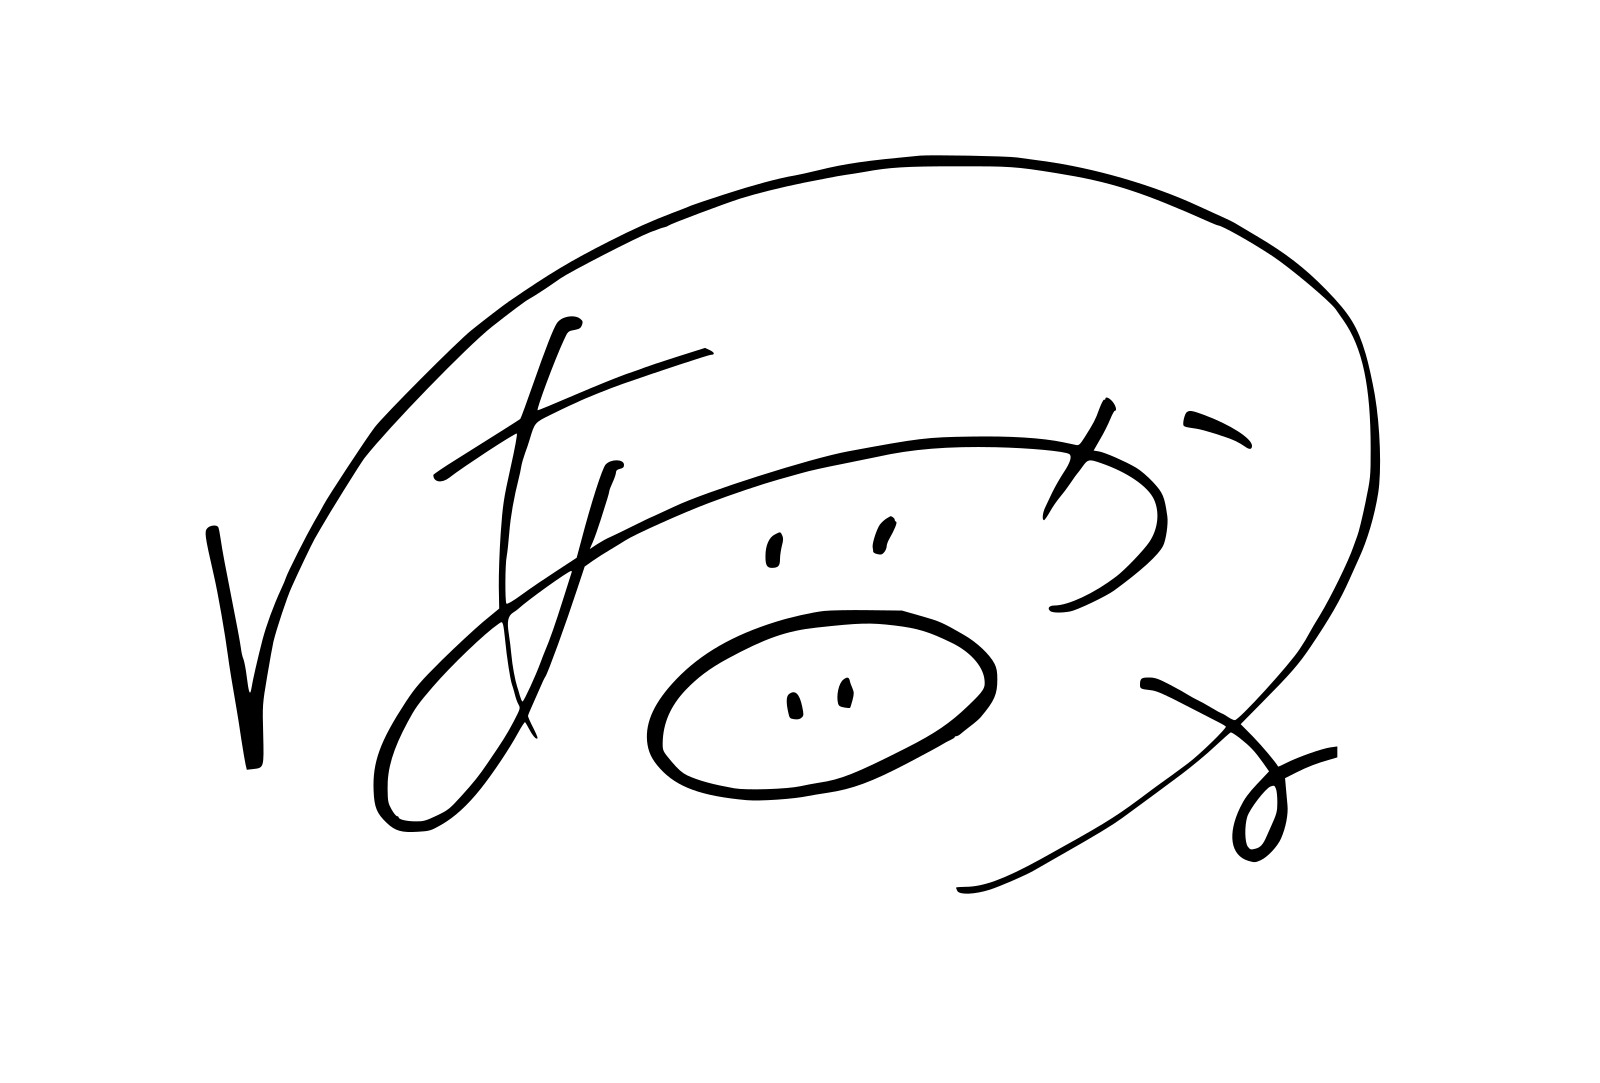
Signature of: aika yumeno